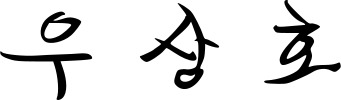
Signature of: woo sang ho